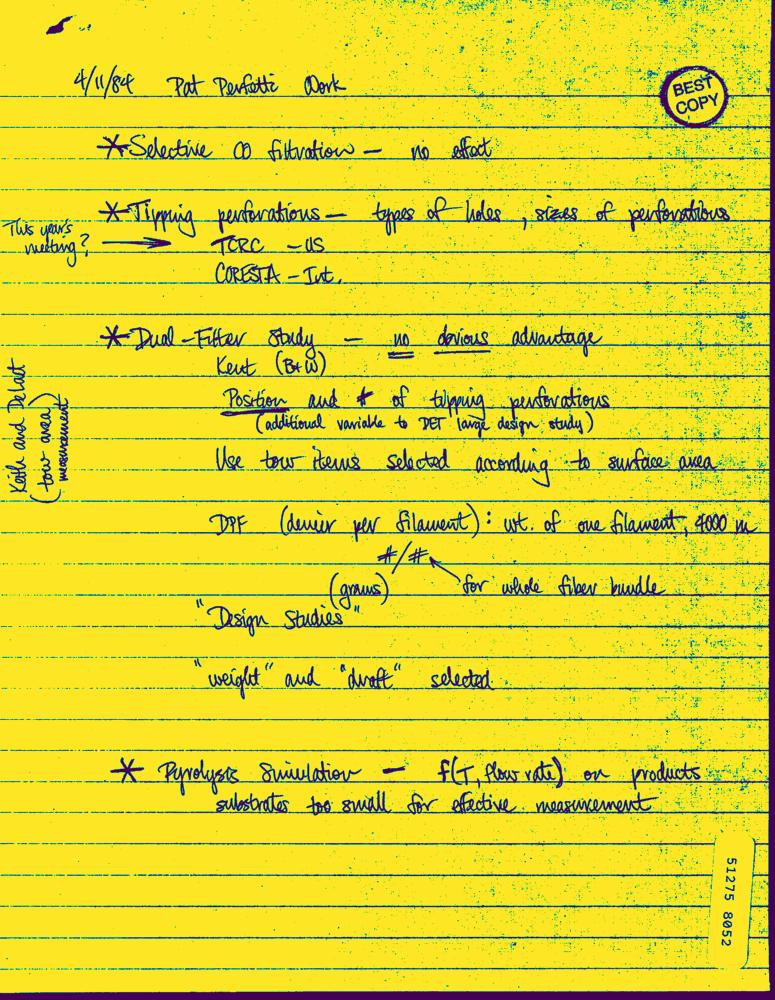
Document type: Hand-Written